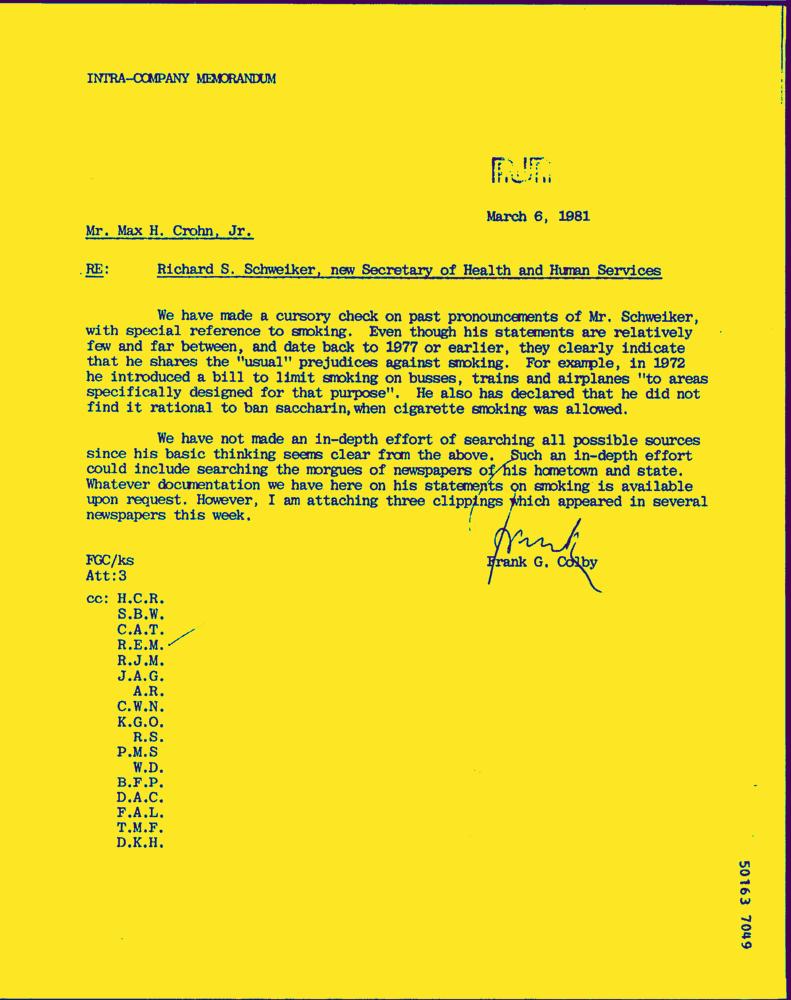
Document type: Letter-Doc